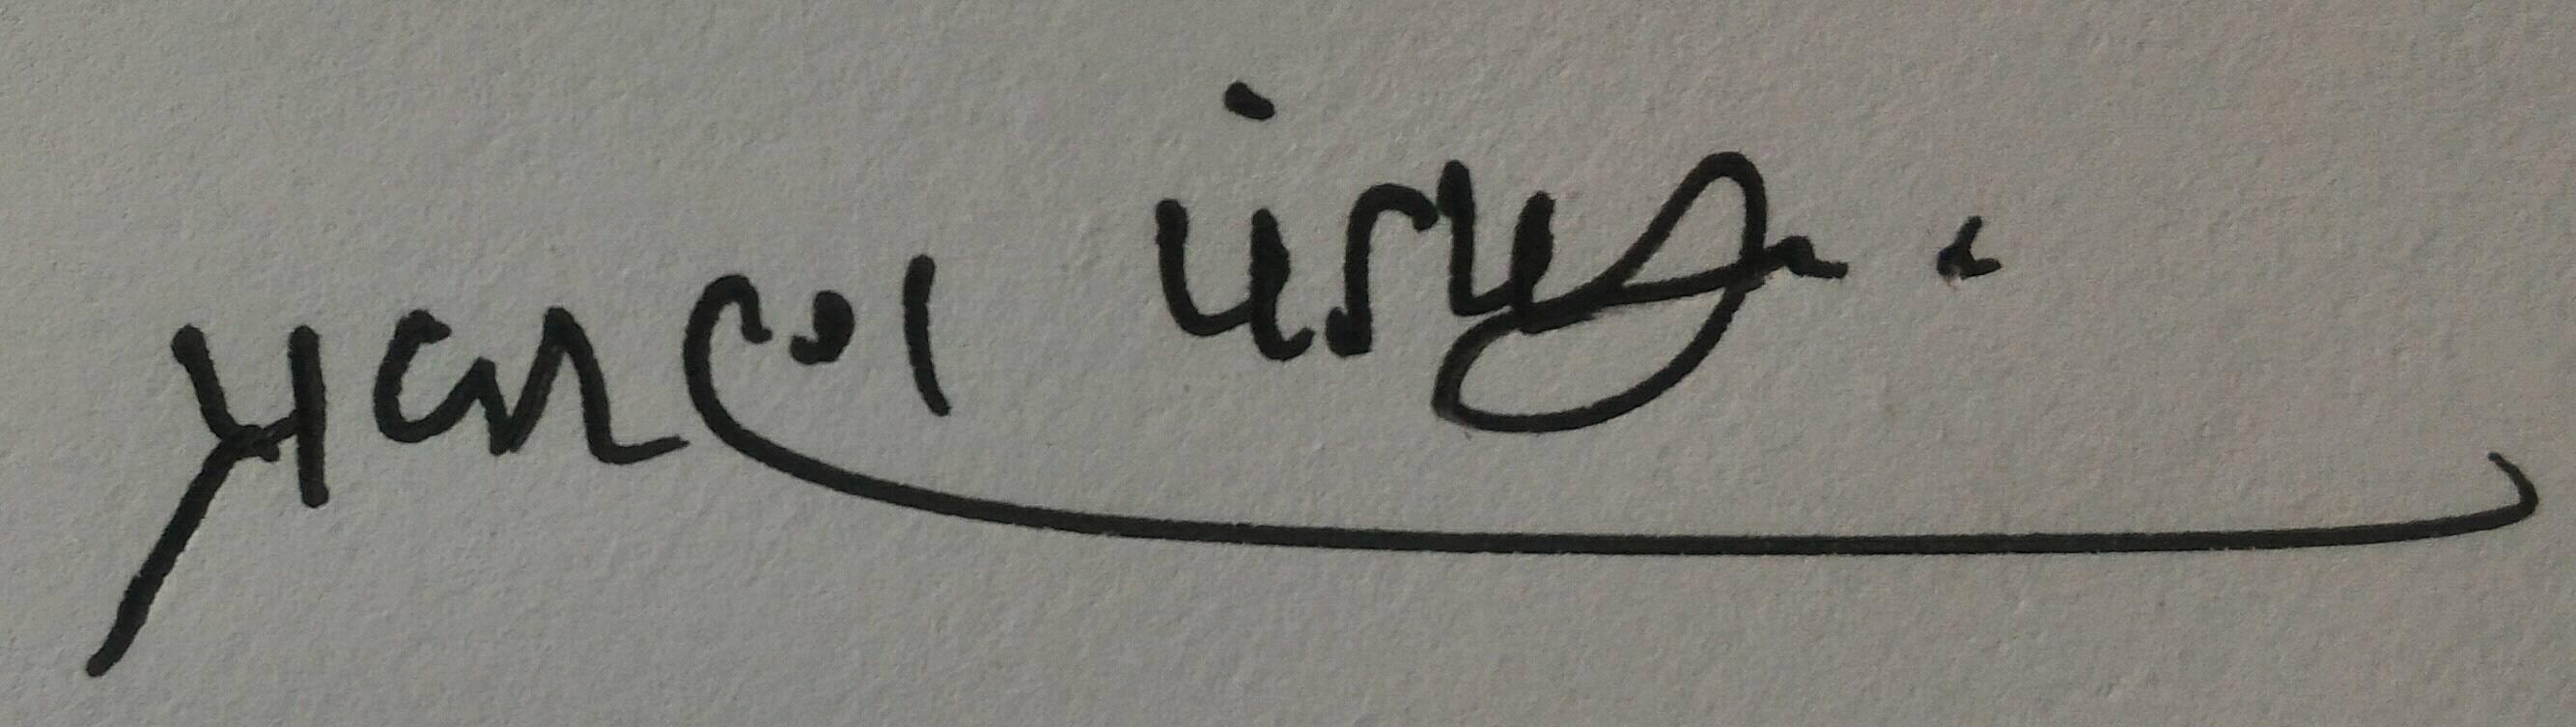
Signature of: pravin pandya